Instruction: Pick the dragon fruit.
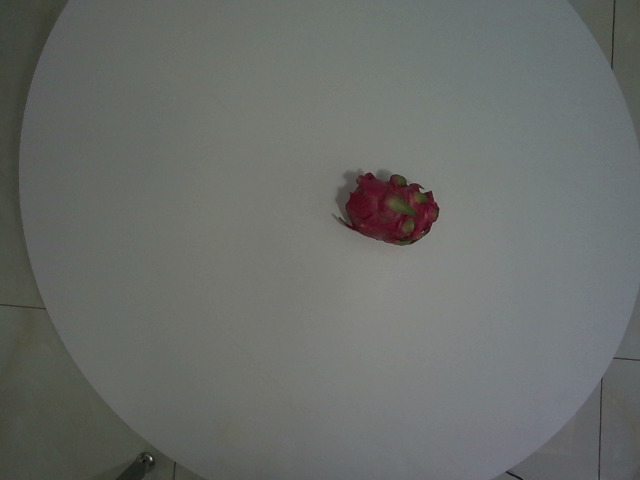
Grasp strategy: vertical